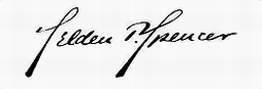
Signature of: selden p spencer